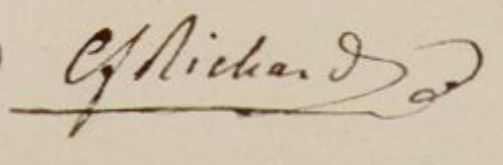
Signature of: charles françois richard